Question: What type of tax is indicated in the document, personal property or real estate?
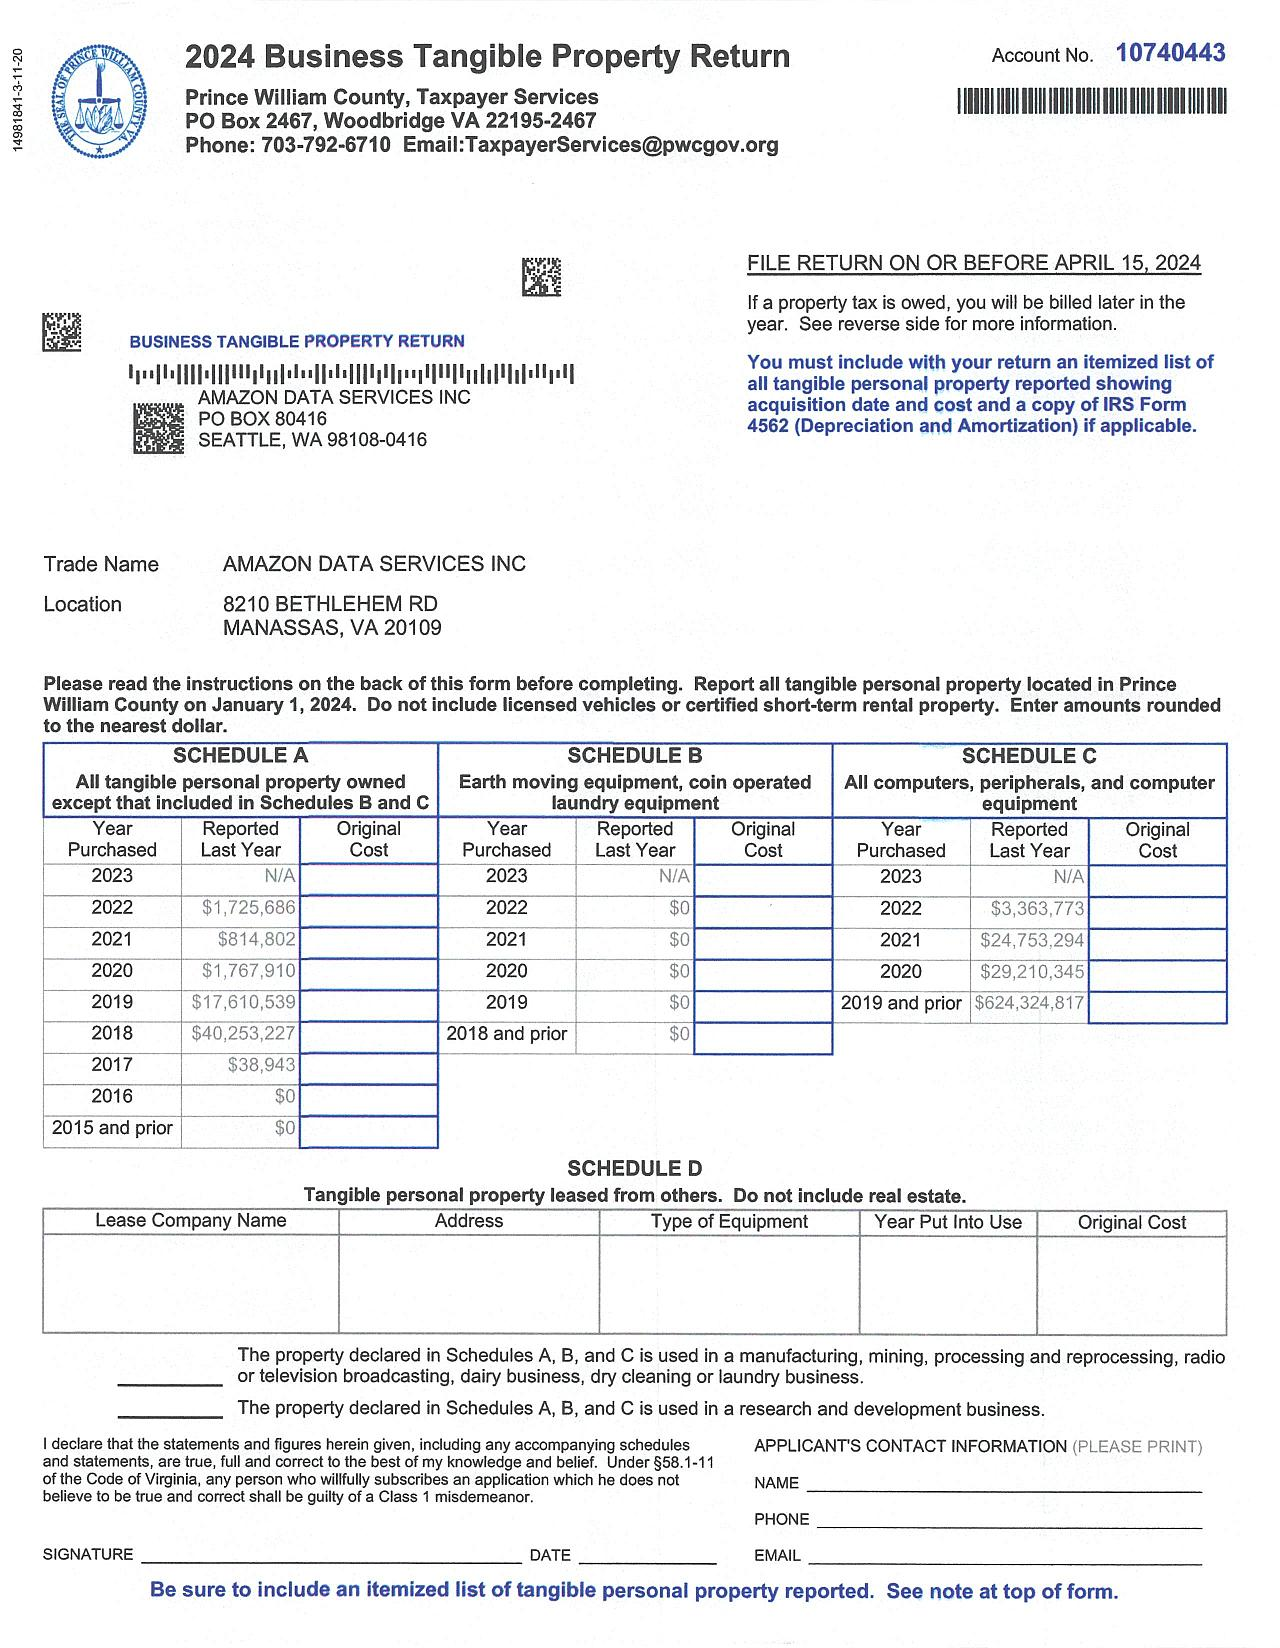
Answer: "BUSINESS TANGIBLE PROPERTY RETURN"